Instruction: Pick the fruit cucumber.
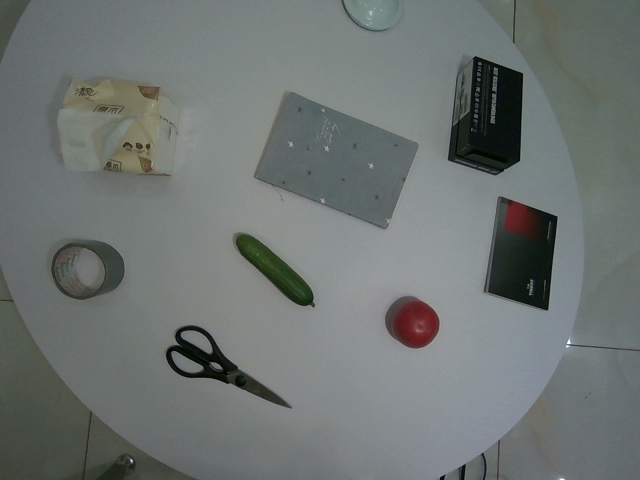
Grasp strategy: vertical